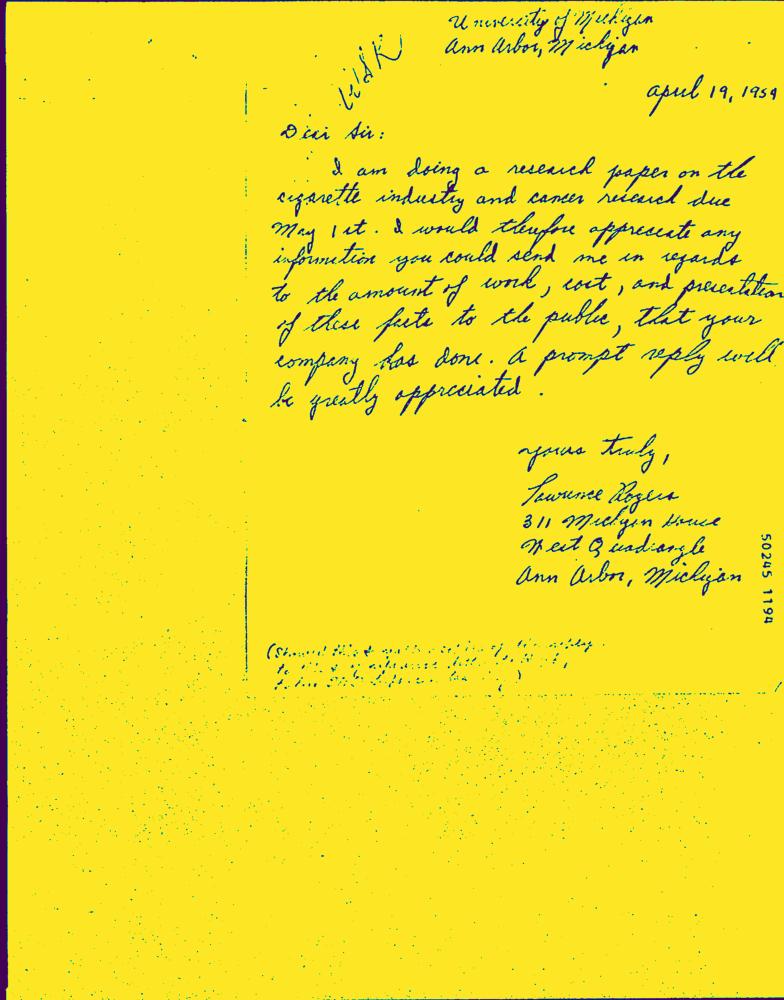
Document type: Hand-Written